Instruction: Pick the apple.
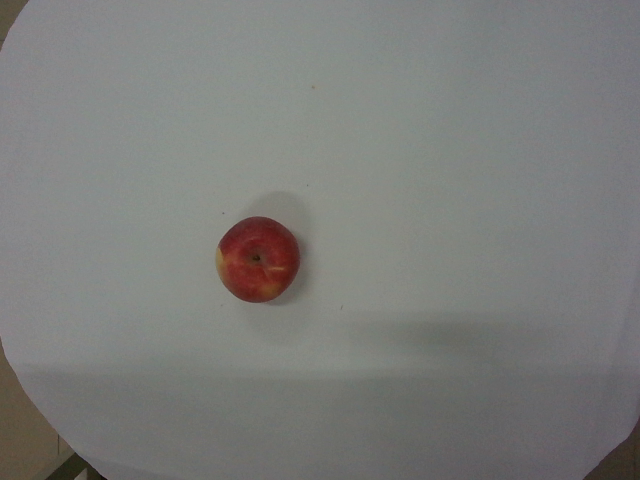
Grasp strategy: vertical